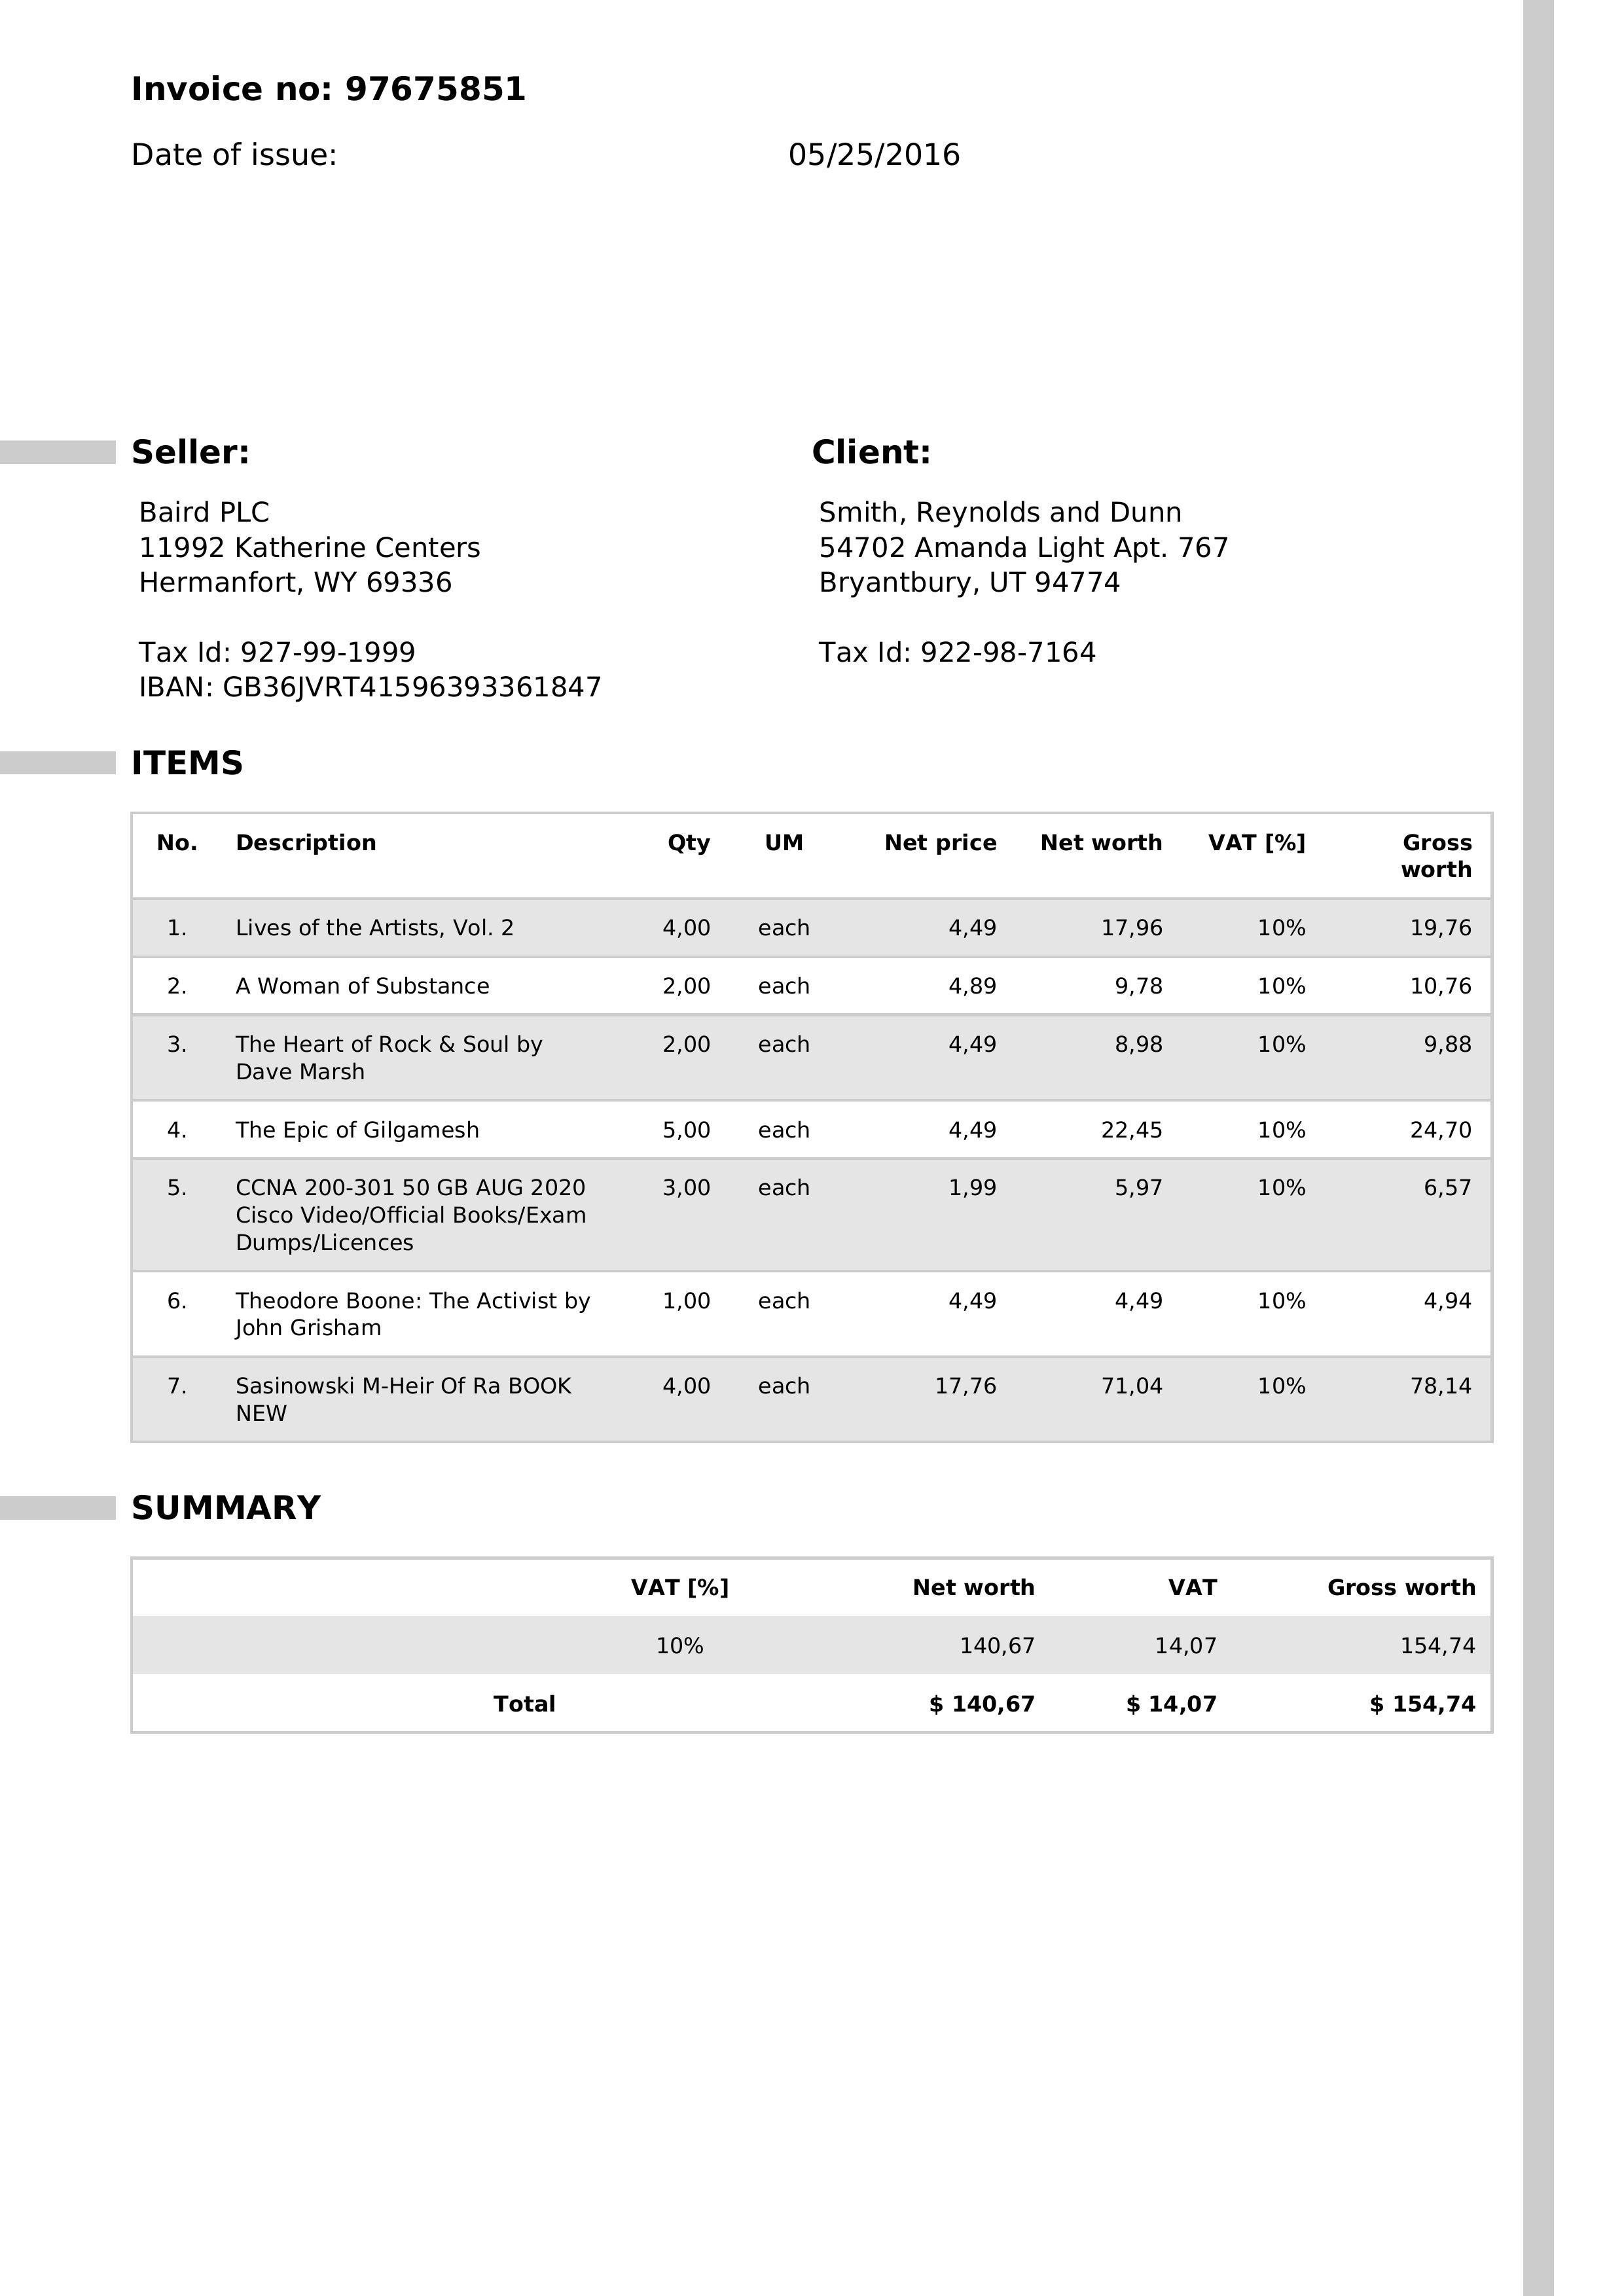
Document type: Invoice